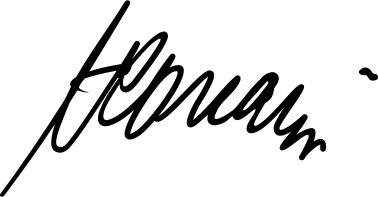
Signature of: adil çarçani